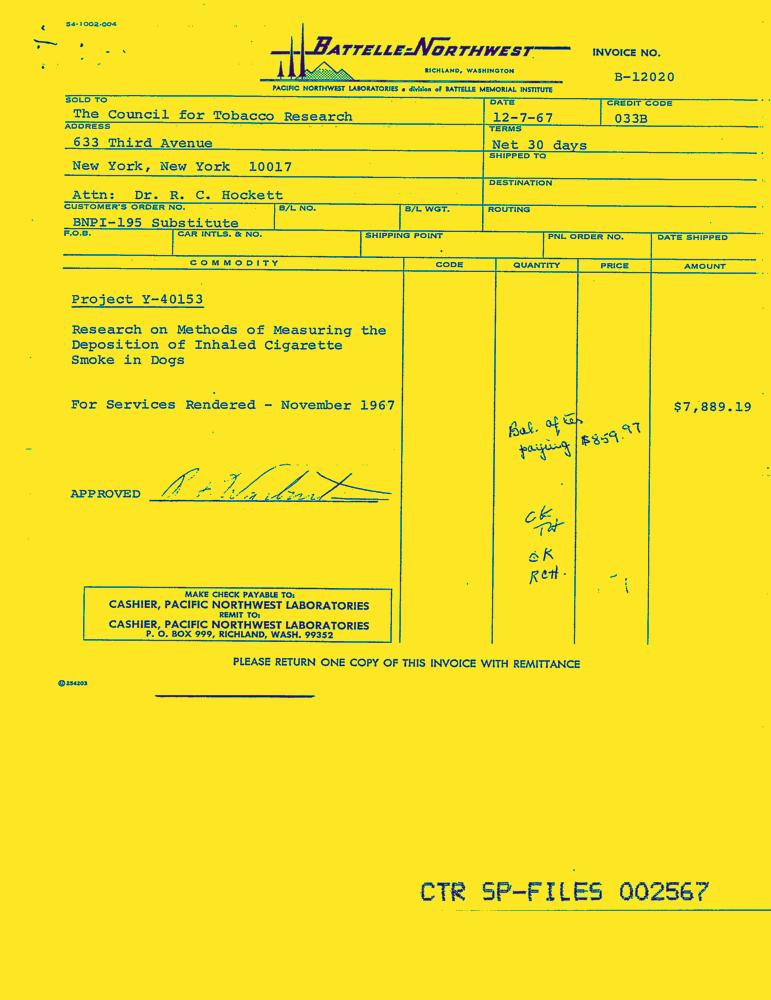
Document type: Invoice-Doc